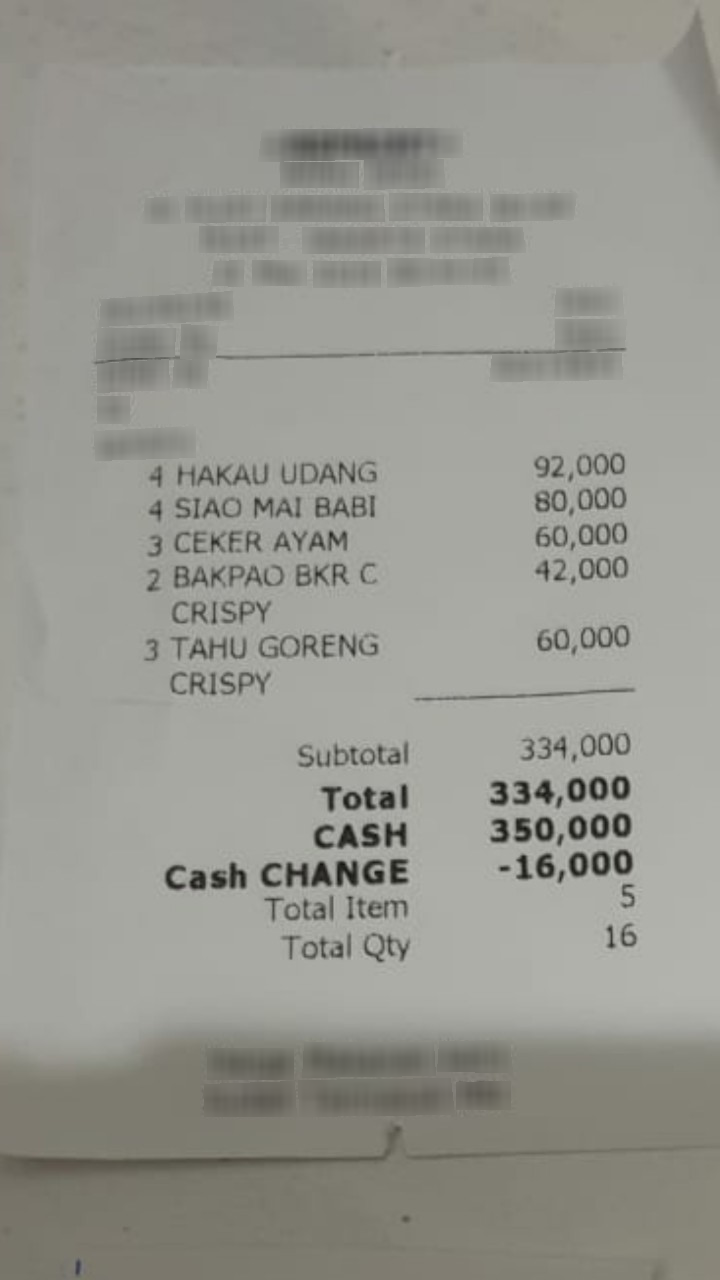
Number of items: 5
Subtotal: 334,000
Total: 334,000
OCR text regions:
text: HAKAU
text: UDANG
text: 4
text: 92,000
text: SIAO
text: MAI
text: BABI
text: 4
text: 80,000
text: CEKER
text: AYAM
text: 3
text: 60,000
text: BAKPAO
text: BKR
text: C
text: CRISPY
text: 2
text: 42,000
text: TAHU
text: GORENG
text: CRISPY
text: 3
text: 60,000
text: Subtotal
text: 334,000
text: Total
text: 334,000
text: CASH
text: 350,000
text: Cash
text: CHANGE
text: -16,000
text: Total
text: Item
text: 5
text: Total
text: Qty
text: 16